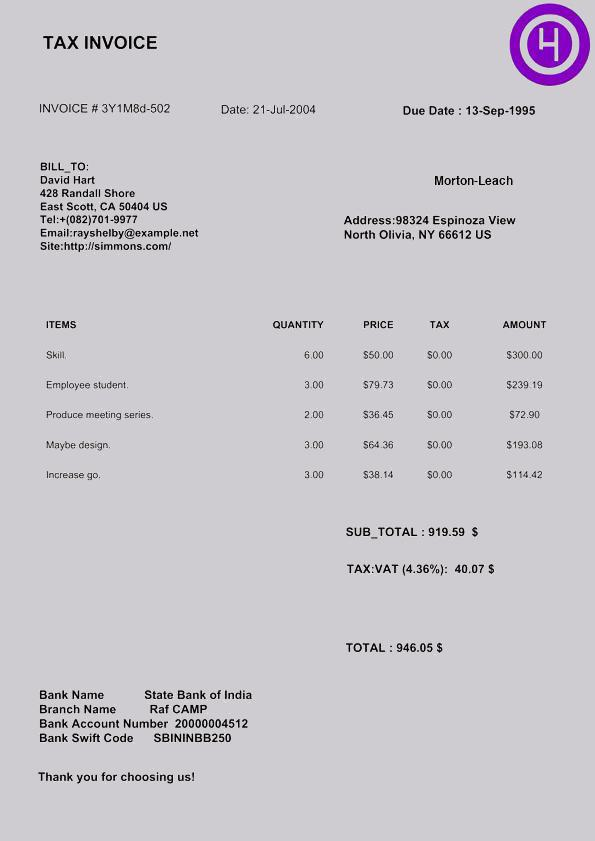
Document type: Invoice